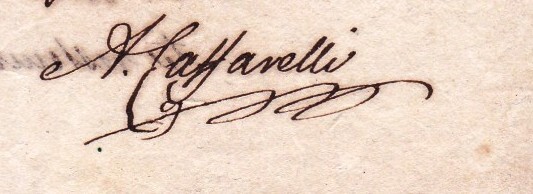
Signature of: marie françois auguste de caffarelli du falga